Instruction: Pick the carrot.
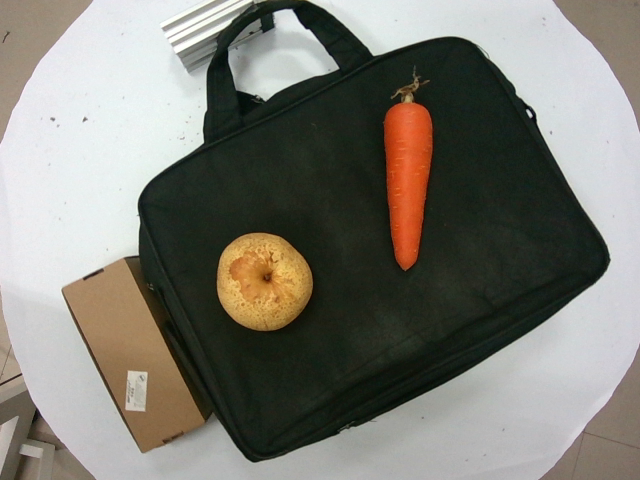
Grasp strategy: vertical